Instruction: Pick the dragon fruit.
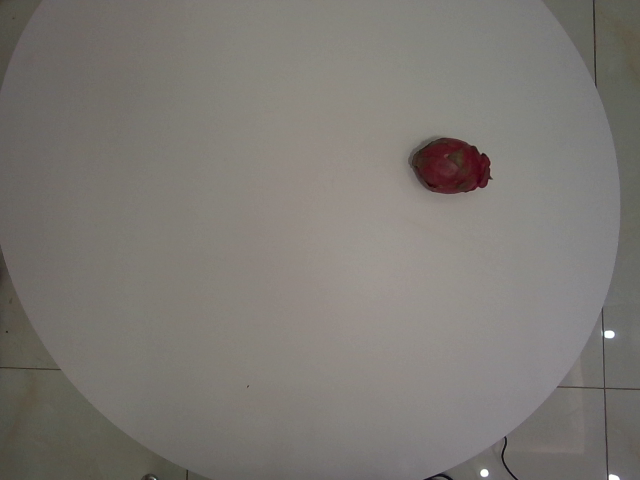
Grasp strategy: vertical